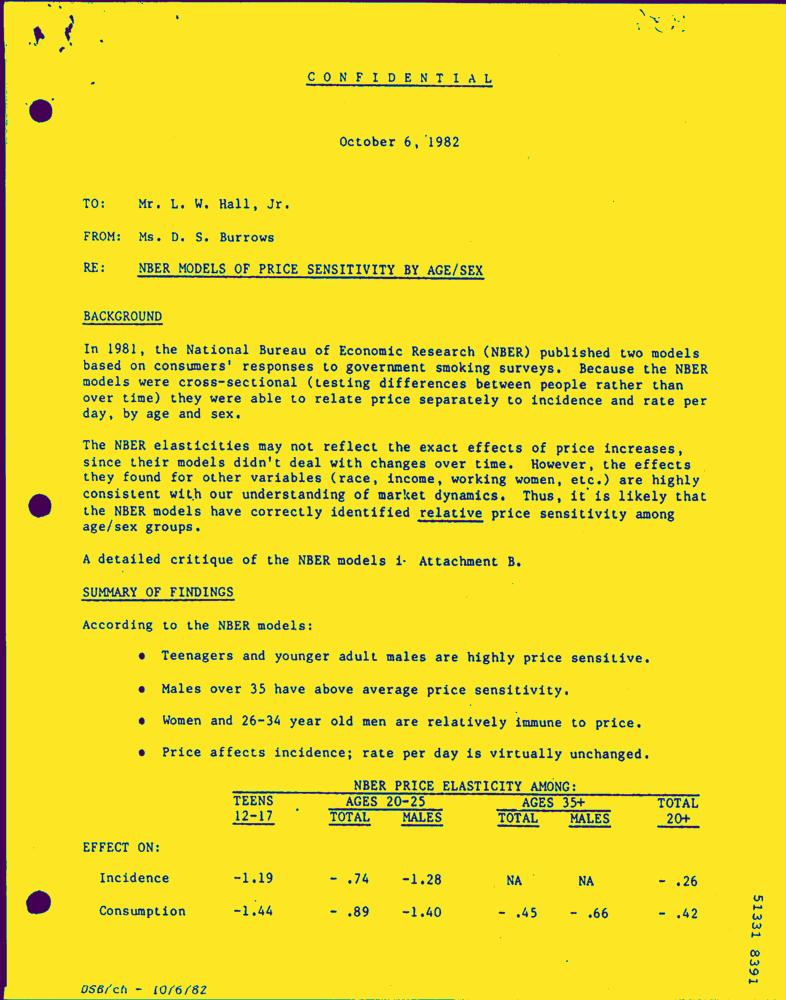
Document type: Letter-Doc